Question: What might the diagnosis be?
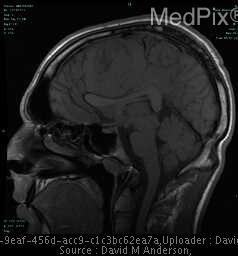
Answer: The possible diagnosis includes meningioma, lymphoma, hemangioparacytoma, metastatic carcinoma, inflammatory lesions such as sarcoidosis and Wegener's granulomatosis, and infections such as tuberculosis.